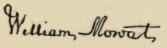
Signature of: william mowat